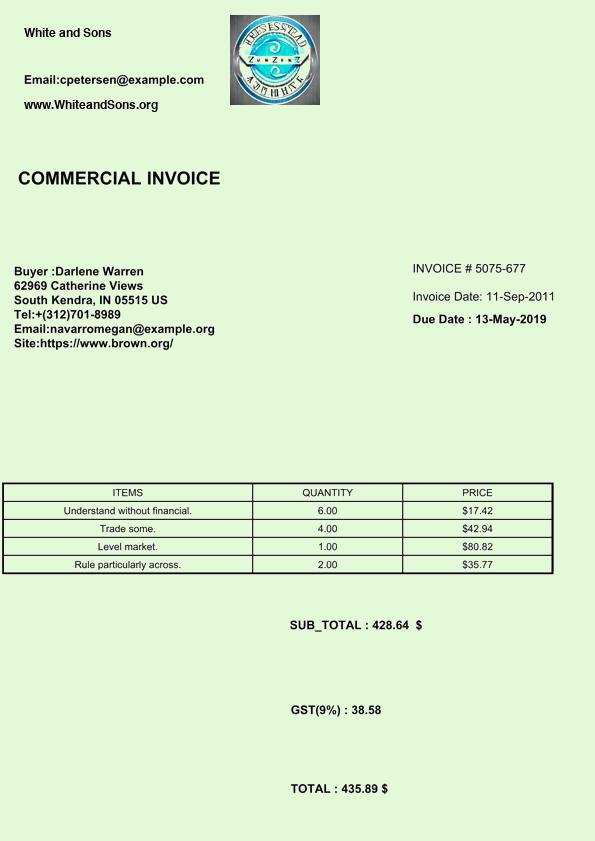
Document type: Invoice